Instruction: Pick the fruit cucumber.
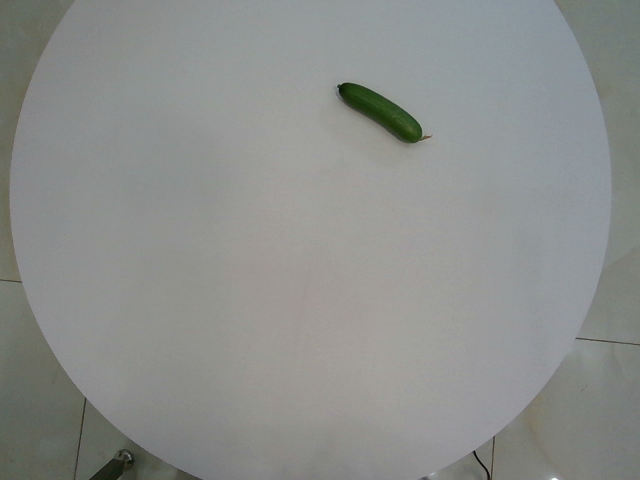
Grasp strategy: vertical